Question: What might the diagnosis be?
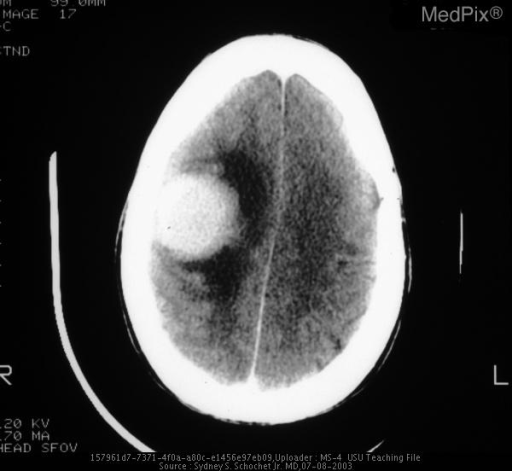
Answer: The possible diagnosis includes • Metastasis
• Anaplastic Astrocytoma
• Anaplastic Oligodendroglioma

If extraaxial - Meningioma.